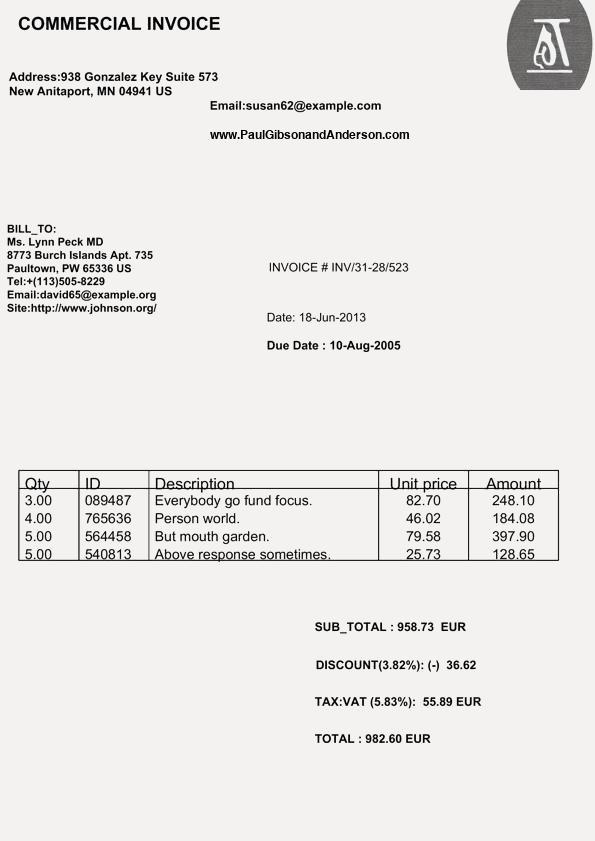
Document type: Invoice